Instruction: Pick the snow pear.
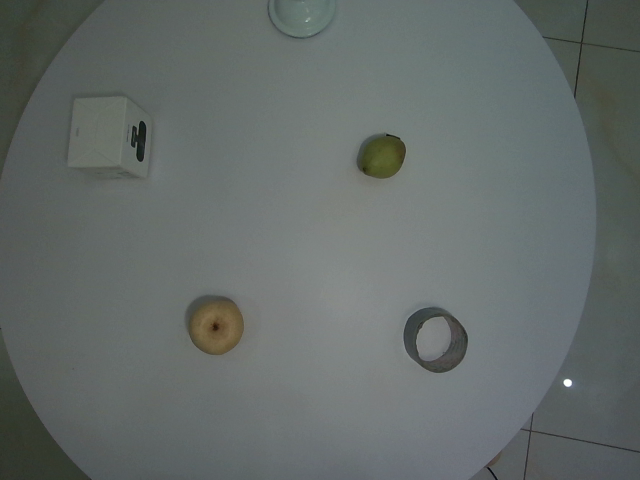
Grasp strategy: vertical